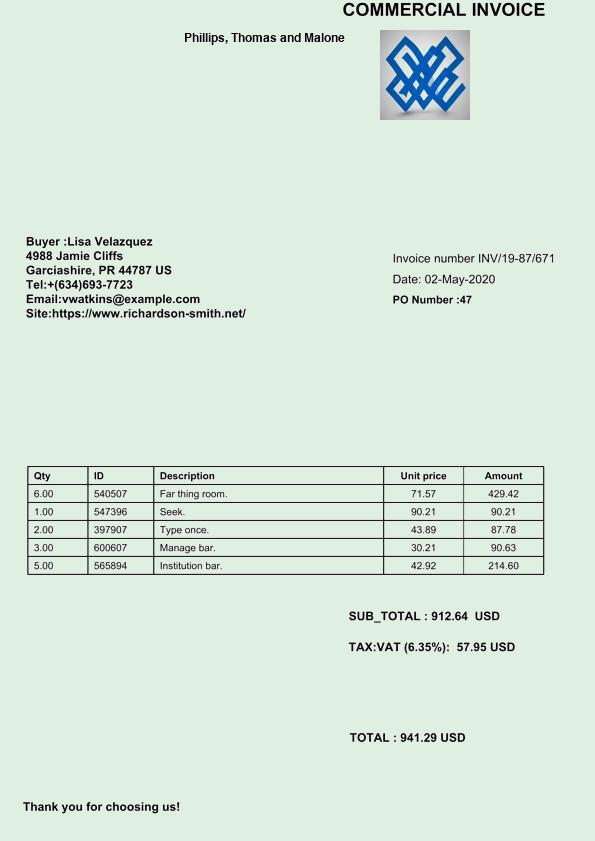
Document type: Invoice